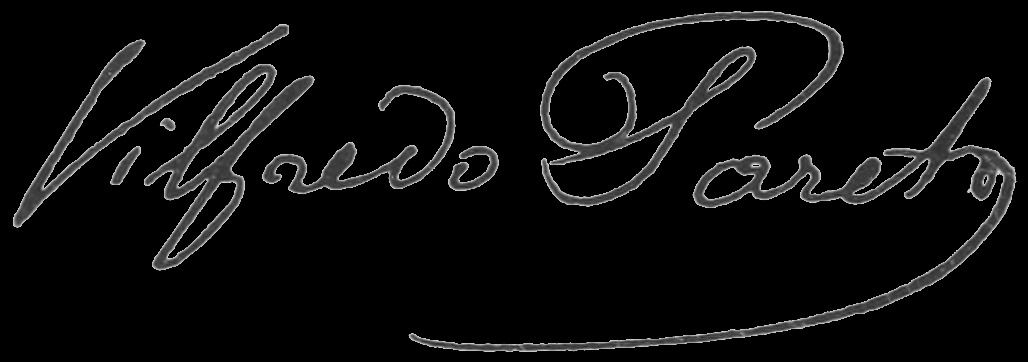
Signature of: vilfredo pareto